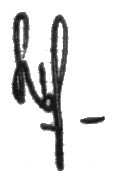
Signature of: mikhail mokretsov